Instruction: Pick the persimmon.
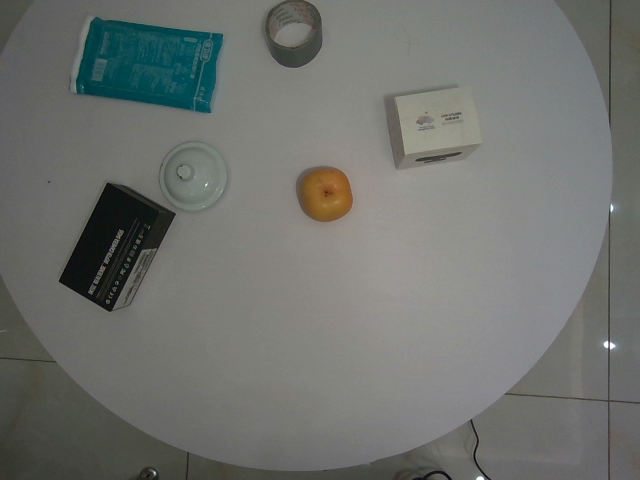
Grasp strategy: vertical